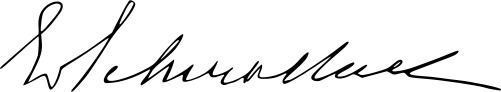
Signature of: eduardo schwalbach lucci